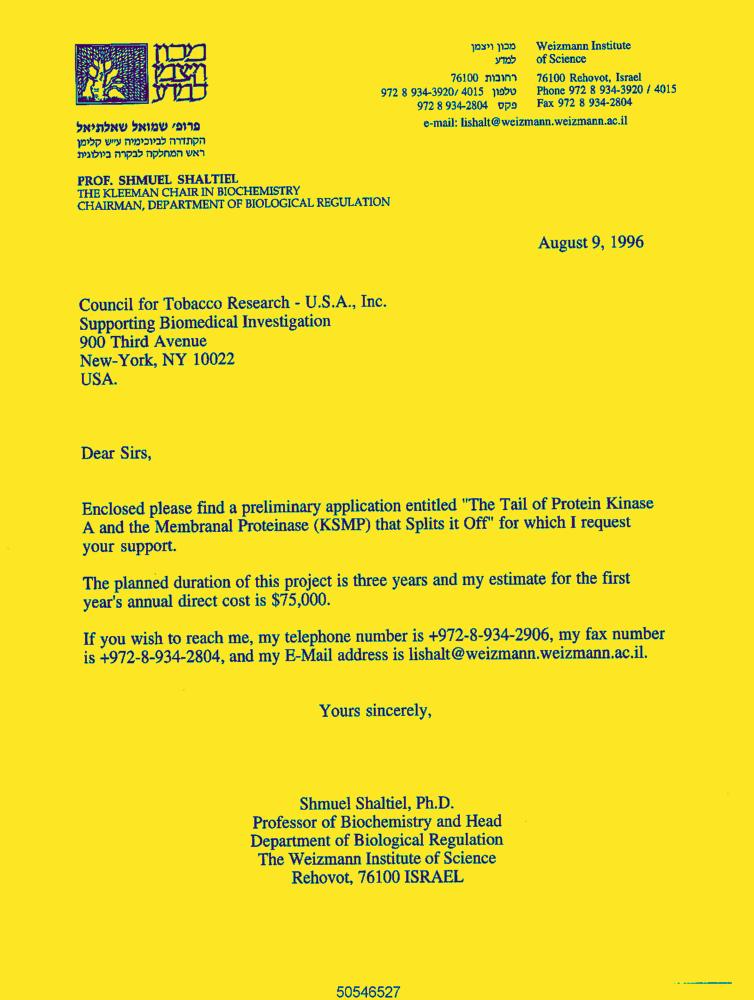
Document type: Letter-Doc